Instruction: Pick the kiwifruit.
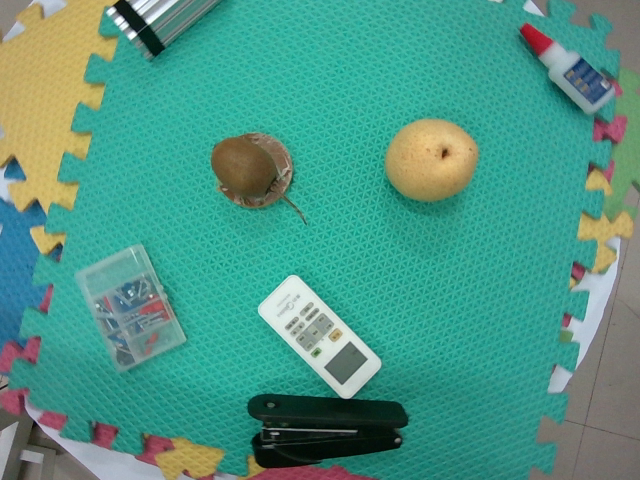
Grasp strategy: vertical